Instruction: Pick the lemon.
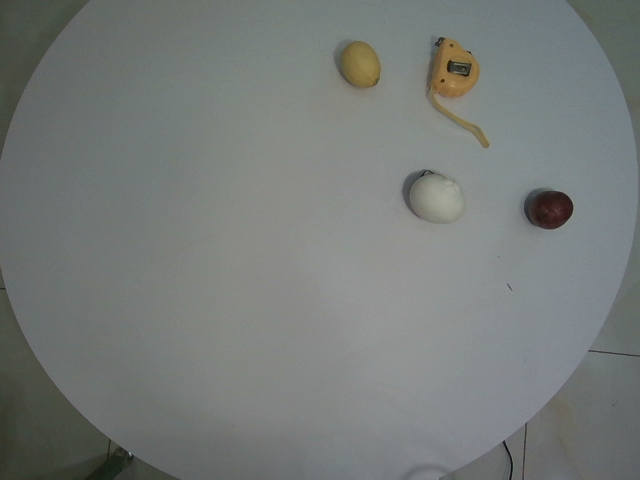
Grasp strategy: vertical